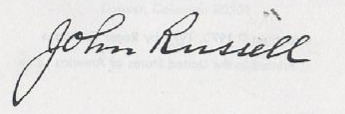
Signature of: john russell